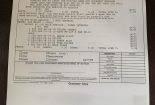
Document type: Invoice